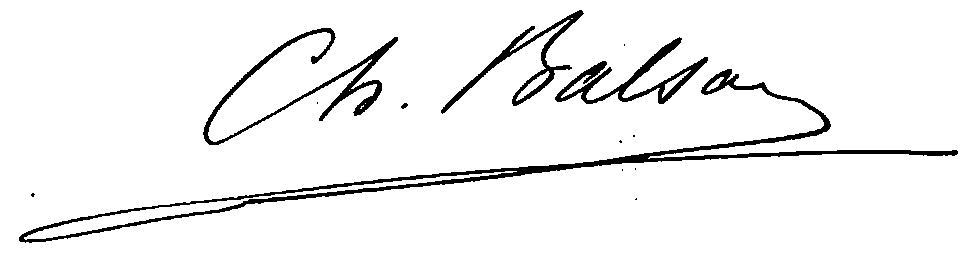
Signature of: charles balsan